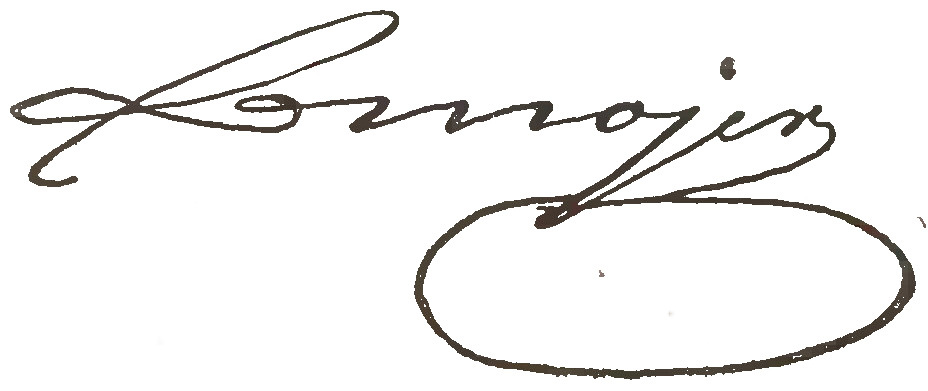
Signature of: józef majer